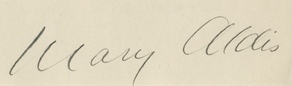
Signature of: mary aldis